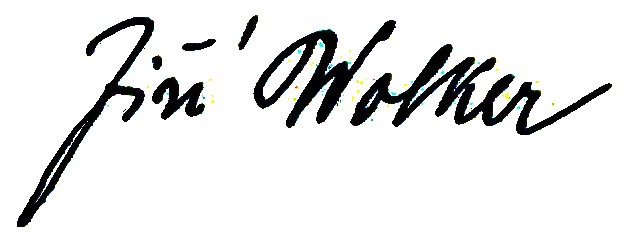
Signature of: jiří wolker